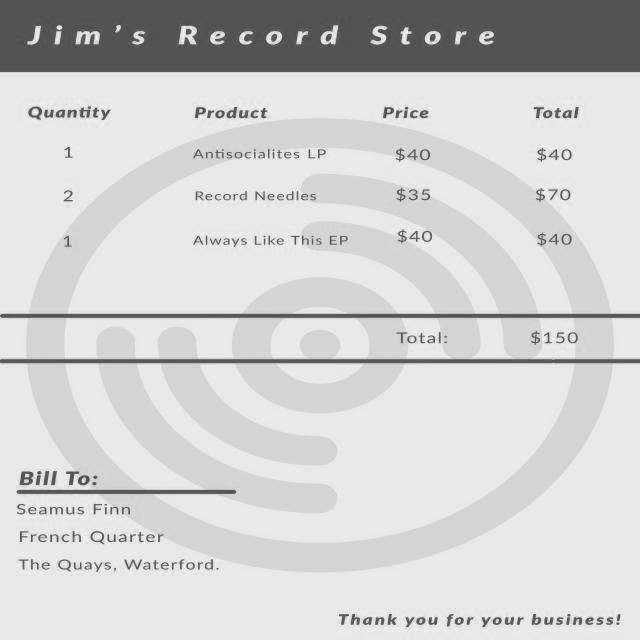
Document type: Invoice